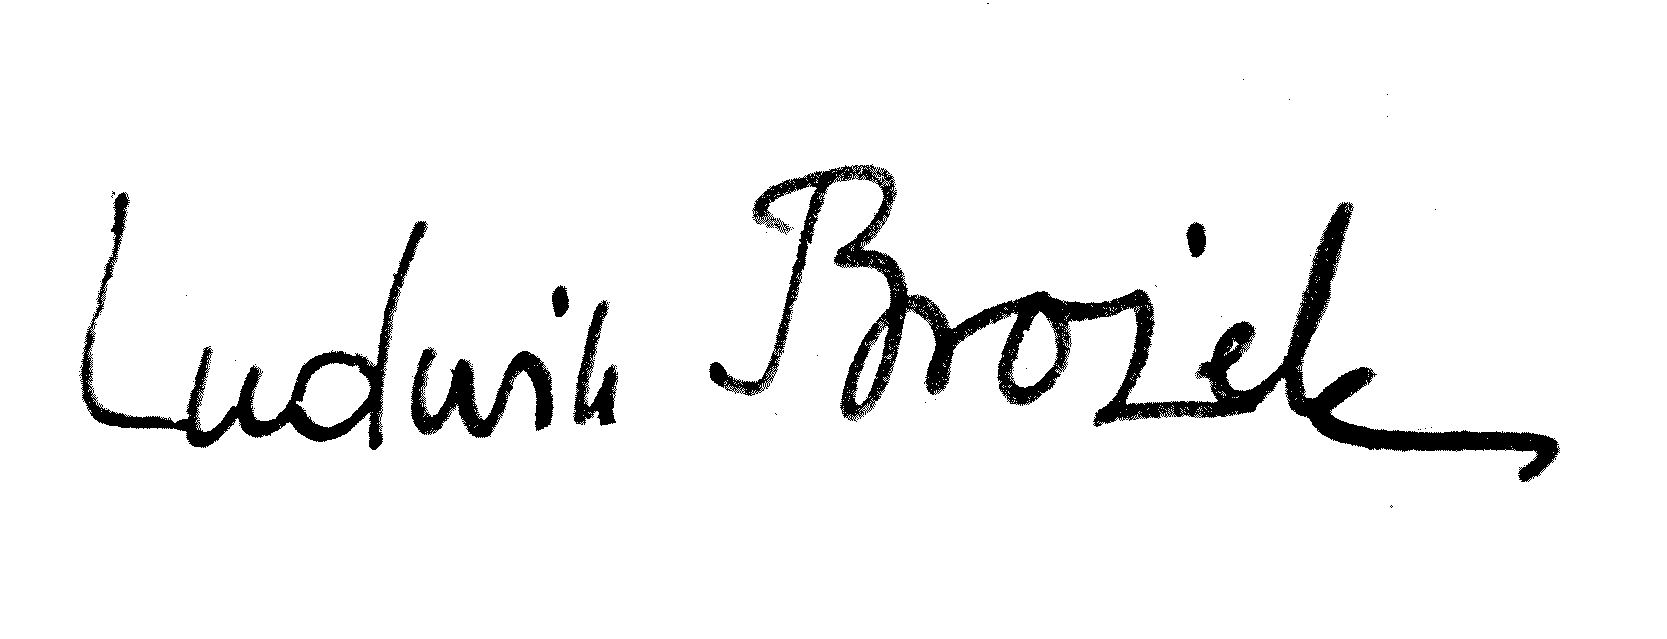
Signature of: ludwik brożek